Question: Explain the disease:
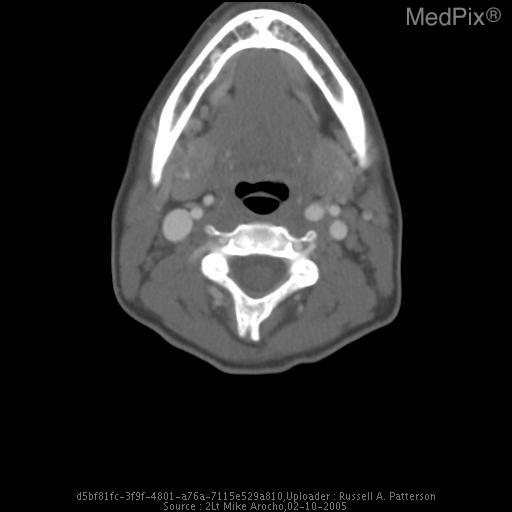
Answer: The disease is discussed as: Discussion:
The right paratracheal stripe is usually 2mm wide, but may be up to 5mm wide.  An enlarged paratracheal stripe (>5mm) is an important marker for otherwise subtle adenopathy, as well as tracheal tumor, mediastinal inflammation or hemorrhage, pleural thickening or pleural effusion.  The margins of the paratracheal stripe are:
1. distal end—formed by the azygous vein
2. medial margin—the air-soft tissue interface along the right mucosal surface of the trachea
3. outer margin—begins around the medial end of the clavicle and is formed by the RUL plural surface
The stripe ends where the RUL bronchus goes under the azygous vein as it arches anteriorly to empty into the SVC.
The malignant lymphomas are divided into Hodgkin’s and non-Hodgkin’s groups.  Sir Thomas Hodgkin was the first to describe Hodgkin’s disease in 1932.  Hodgkin’s can present at any age, but it is more prevalent among adolescents and young adults.  It typically presents as painless, rubbery lymphadenopathy involving the superficial lymph node groups.  Cervical nodes are involved nearly 70% of the time.  Approximately half of patients also have splenomegaly.  Mediastinal involvement occurs in approximately 10% of patients, and mediastinal involvement is characteristic of the Nodular Sclerosing type (as in this patient).  Cutaneous involvement can occur and is usually a late complication.  Patients may also present with constitutional symptoms (night sweats, pruritis, fatigue, weight loss, etc) with widespread disease.
The diagnosis of Hodgkin’s disease is made by lymph node biopsy (as was done in this patient).  There are 4 histological types:
1.	Nodular Sclerosing (>50%, most common; worst prognosis)
2.	Mixed cellularity (25%)
3.	Lymphocyte predominant (5%; best prognosis)
4.	Lymphocyte depleted (5%)
Staging of Hodgkin’s disease is made by the use of CXR, BM biopsy, and CT imaging.  There are 4 stages:
1.	Stage I—confined to one lymph node group (90% 5-yr survival rate)
2.	Stage II—confined to 2 or more lymph node groups on one side of the diaphragm
3.	Stage III—involving nodes on both sides of the diaphragm
4.	Stage IV—Extra-nodal disease (60% 5-yr survival rate)
Treatment involves radiation therapy and/or chemotherapy.  Patients with Stage I or Stage II Hodgkin’s disease are usually treated by radiation therapy, while Stage III & IV disease is usually treated with radiation therapy and chemotherapy.
References:
1. Mendenhall, NP. “The role of radiation in the management of Hodgkin’s disease: an update,” Cancer Invest 1999; 17:47-55.
2. Potter, R. “Pediatric Hodgkin’s Disease,” Eur J Cancer 1999; 35: 1466-1477.
3. Wirth, A, et al, “Current trends in the management of early stage Hodgkin’s disease,” Aust NZ J Med 1999; 29: 535-544
4. http://www.surgical-tutor-org/tutorials/hodgkins.htm
5. http://rad.usuhs.mil/rad/chest_review/mediasti/mediasti.html